Question: By what date must an appeal be filed according to the document?
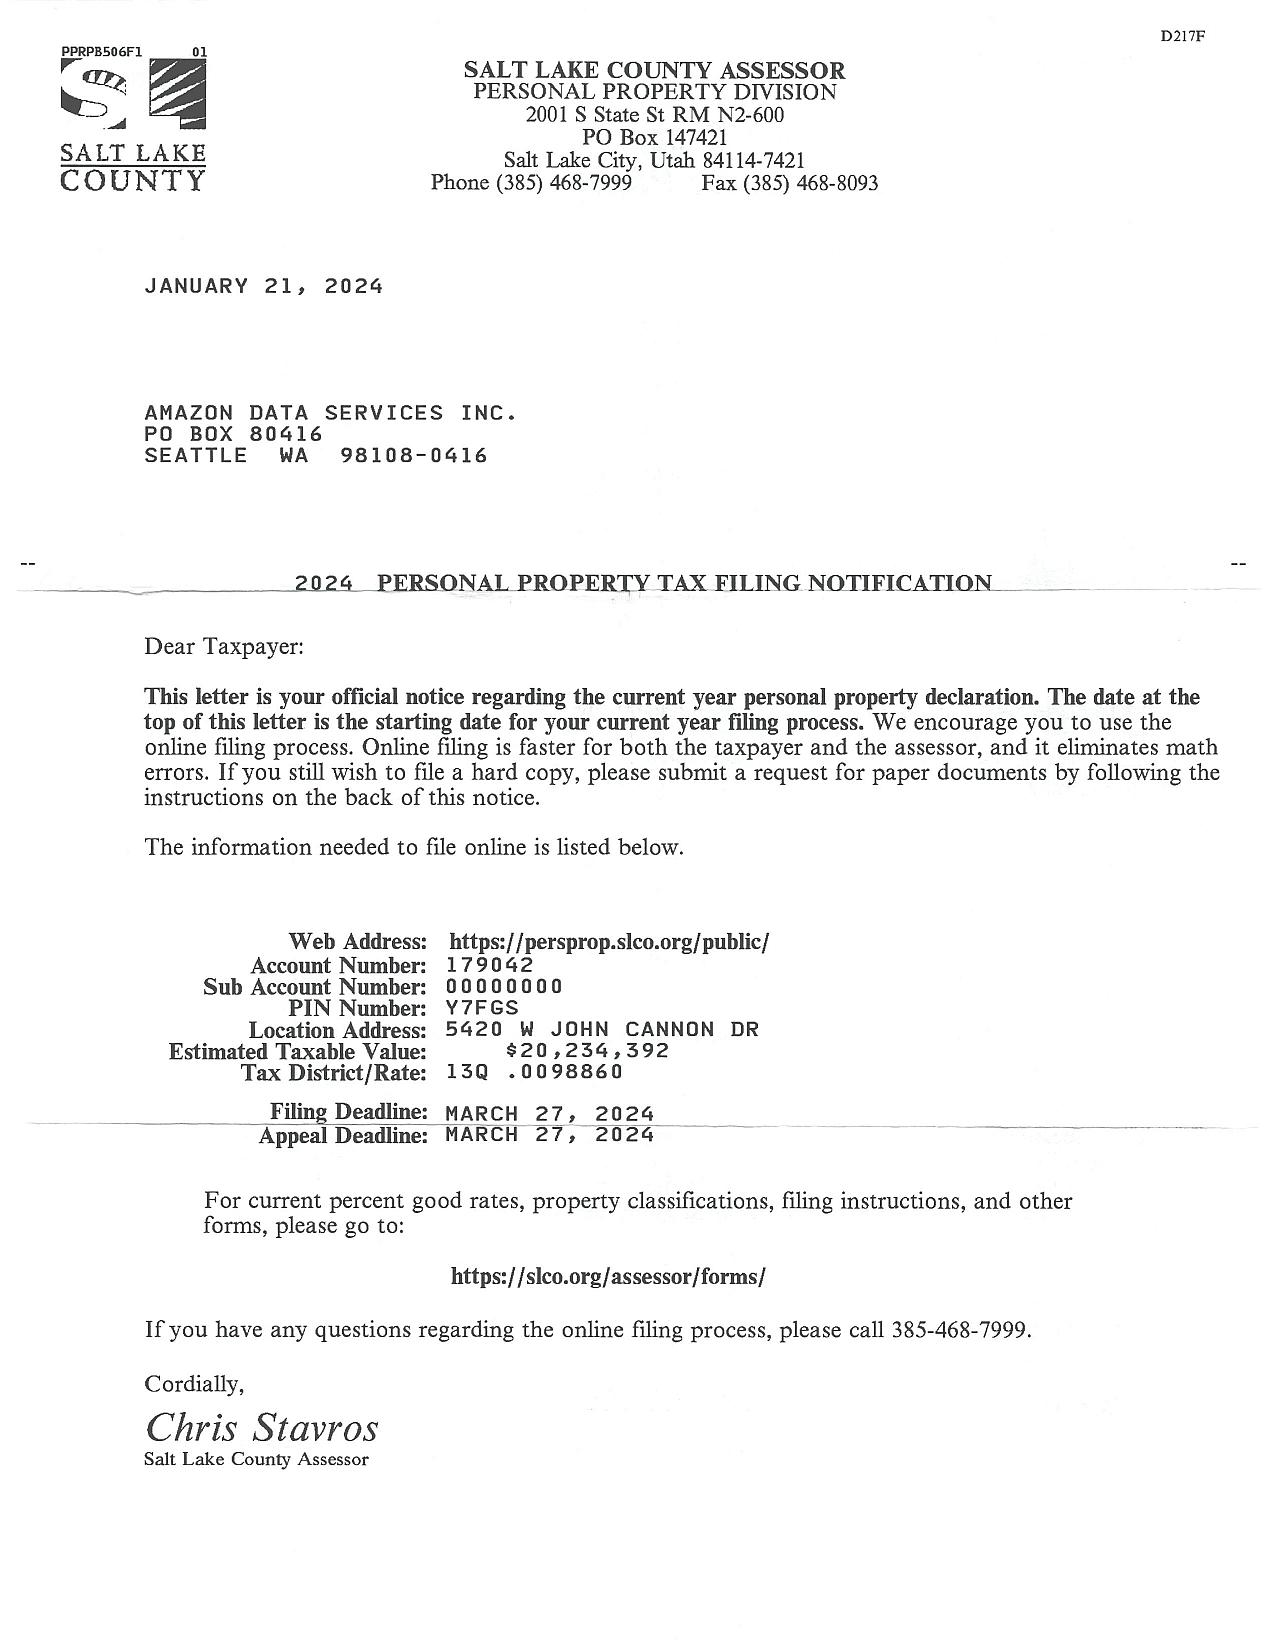
Answer: "27-Mar-24"